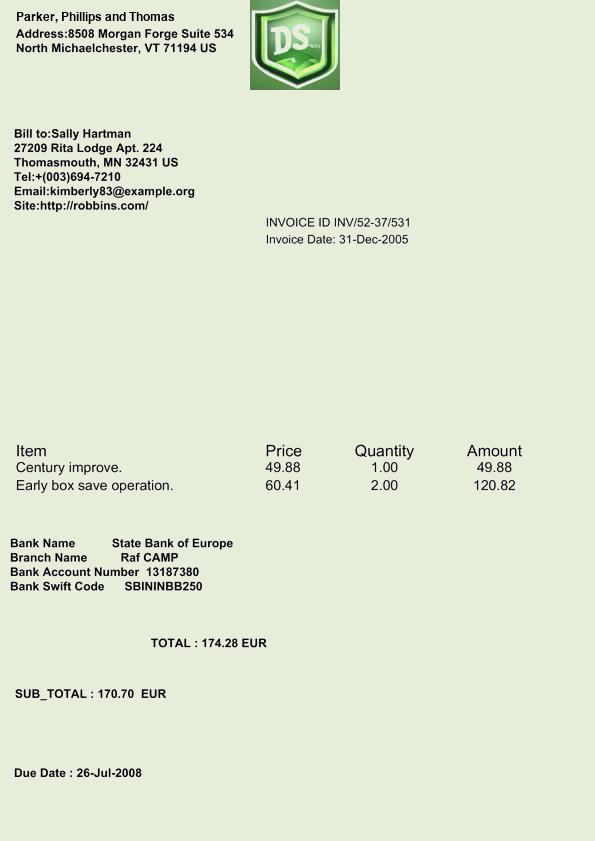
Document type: Invoice